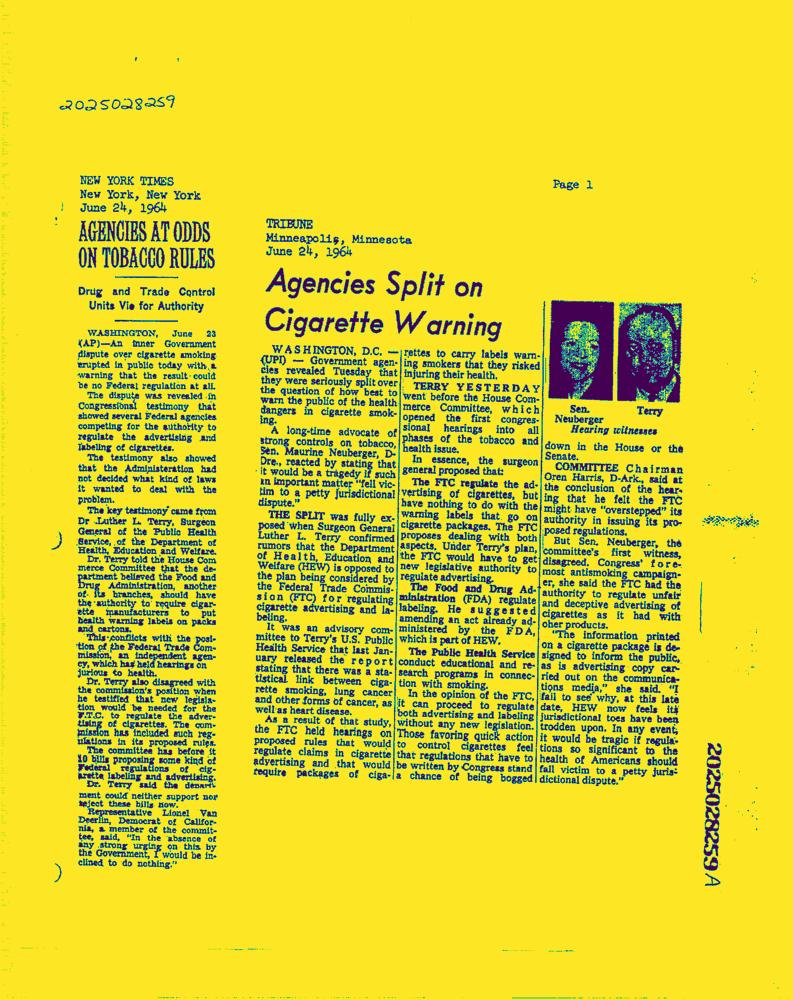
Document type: News-Article